Question: What do the imaging results show?
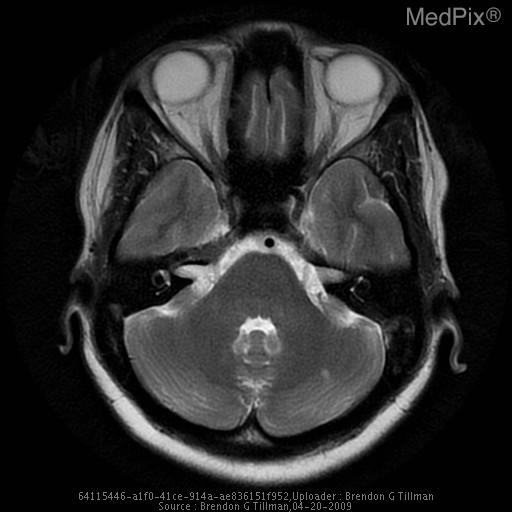
Answer: The imaging shows CT:  Axial Noncontrast CT of the Brain showed an acute SAH in the right frontal lobe brain.

Cerebral angiogram:  Lateral projection of the right cerebral angiogram demonstrated irregular variable caliber in cortical vessels in the right MCA distribution.

MRI/MRA:  Diffusion weight image, Apparent Diffusion Coefficient MRI, and T2-weighted images of brain demonstrate an acute infarct in the right mid-posterior cerebellar in the superior cerebellar vascular territory.

Axial FLAIR MRI of the brain showed multiple nonspecific small foci of increased FLAIR signal within the anterior aspects of the external capsule bilaterally.

3D time of flight MRA of the cerebral arteries demonstrated MCA cortical vessel caliber variation. T2 MRI of the head showing an acute infarct in the left mid-posterior cerebellum in the superior cerebellar vascular territory..